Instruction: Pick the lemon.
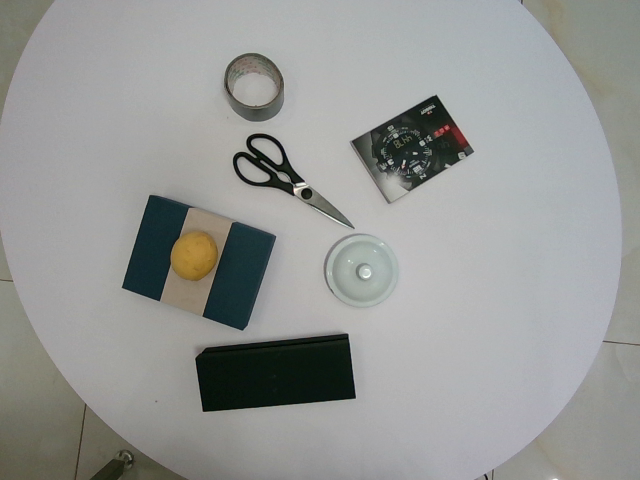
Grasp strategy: vertical